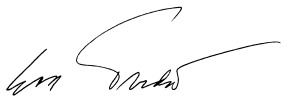
Signature of: eva tvrdá